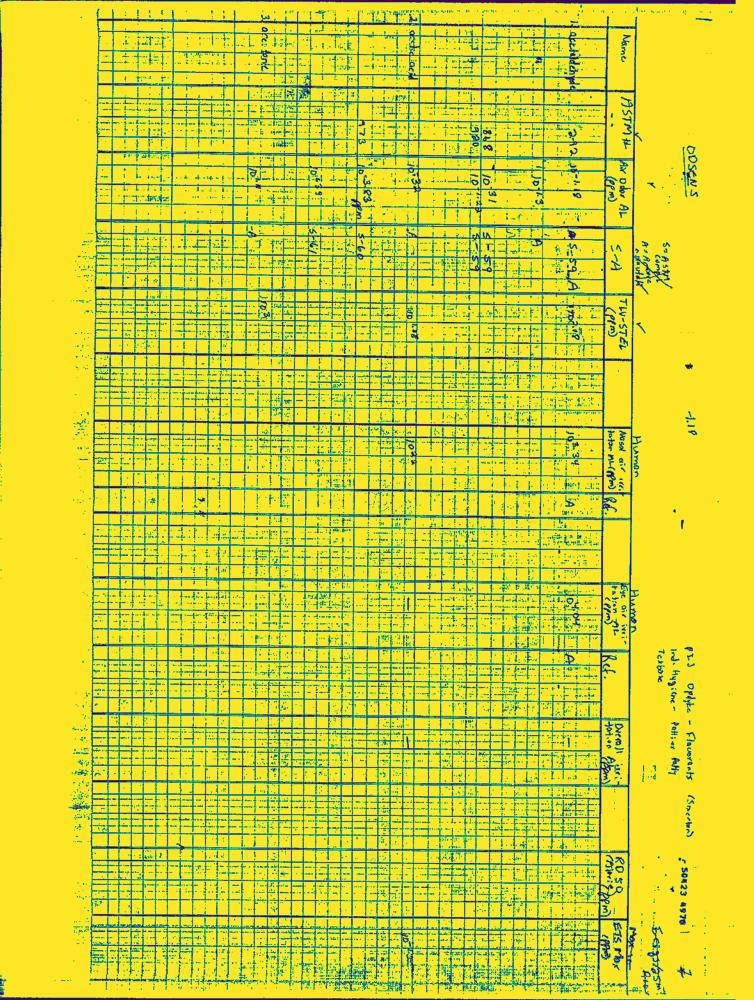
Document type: Hand-Written